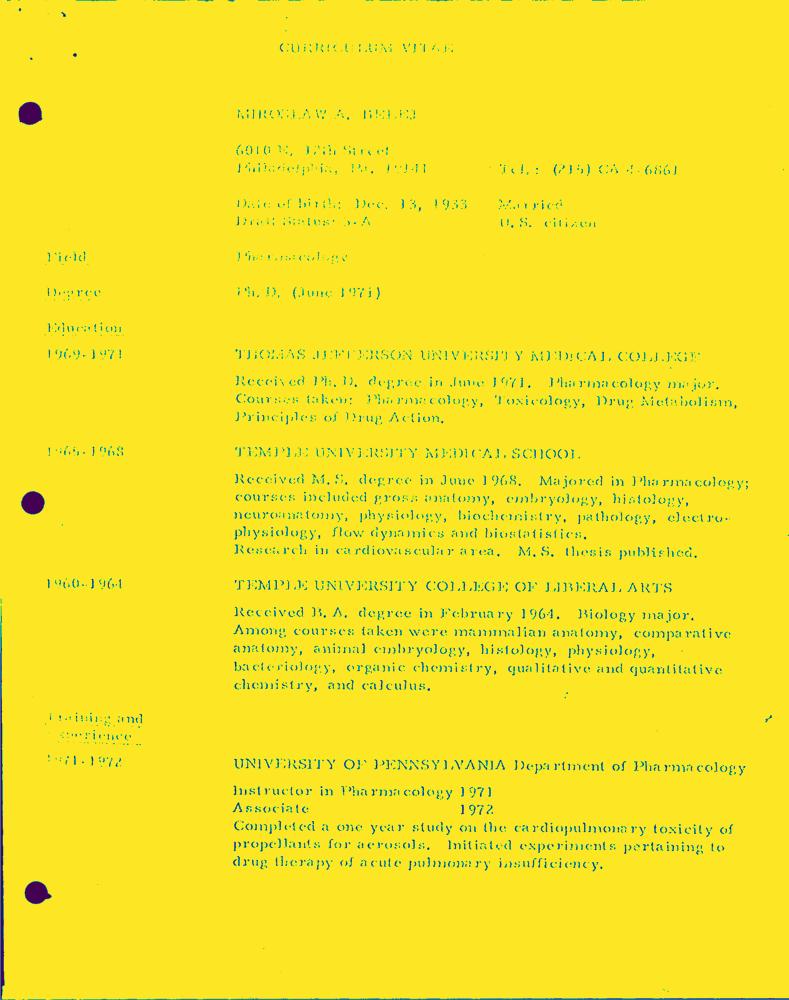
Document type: Resume-Doc